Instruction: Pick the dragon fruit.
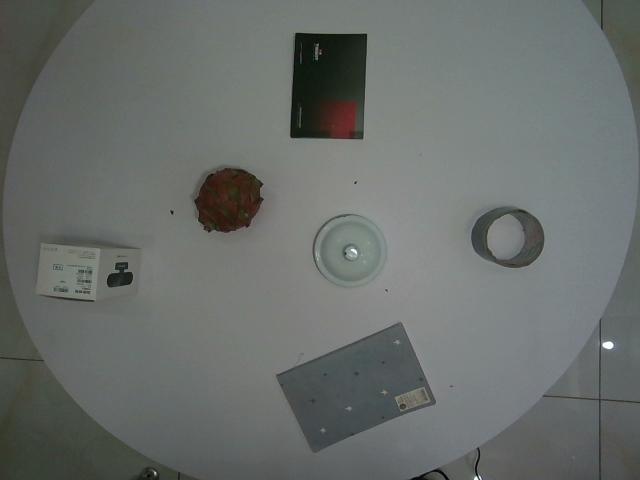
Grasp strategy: vertical